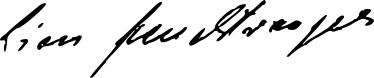
Signature of: lion feuchtwanger